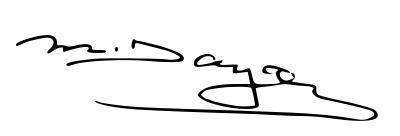
Signature of: moshe dayan